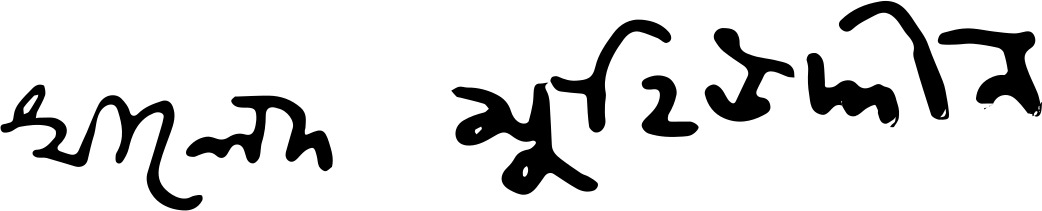
Signature of: khaled muhiuddin